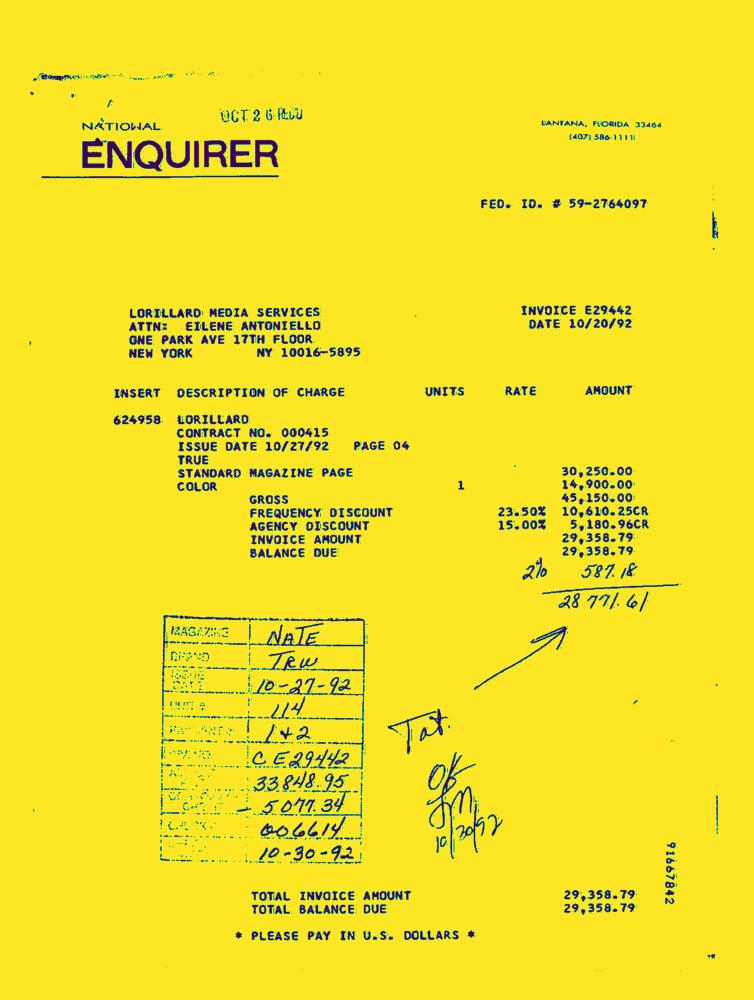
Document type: Invoice-Doc